Question: In what way does the history help explain the case?
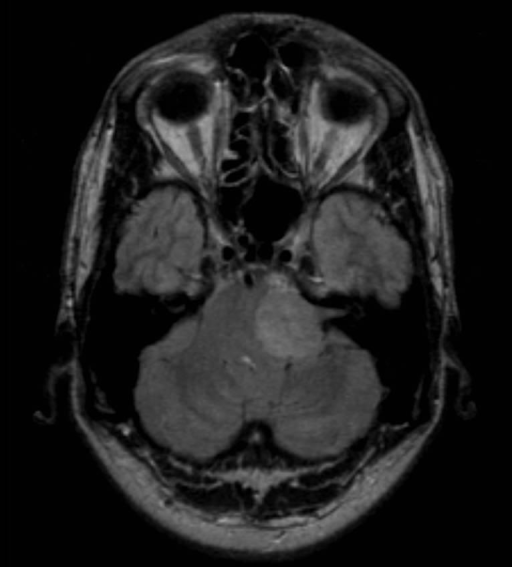
Answer: The patient's history of Patient is a 34 year old man who presented with a 2 year history of increasing hearing loss, tinnitus and occasional vertigo.  In the last few months he has developed L. facial numbness in the V1-V2 distribution. is key in understanding the case.